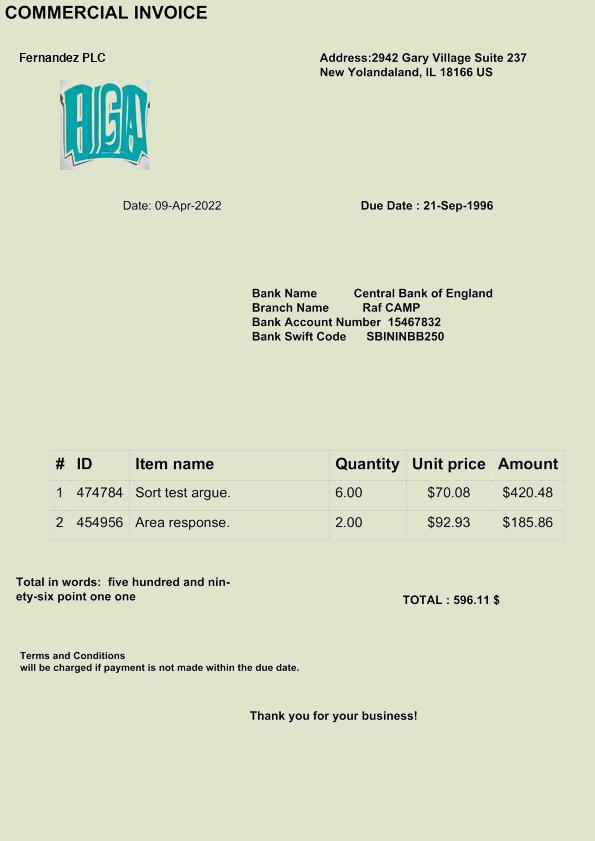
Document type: Invoice